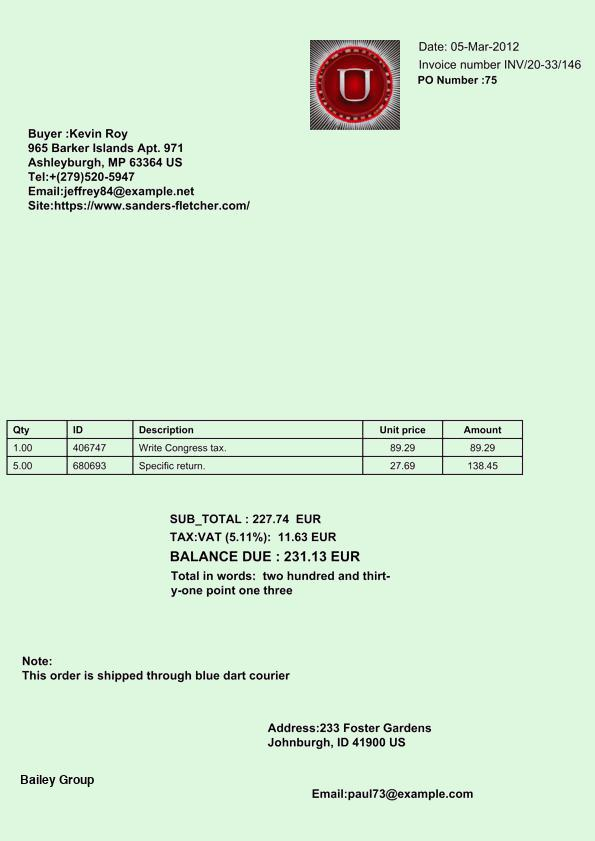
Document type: Invoice